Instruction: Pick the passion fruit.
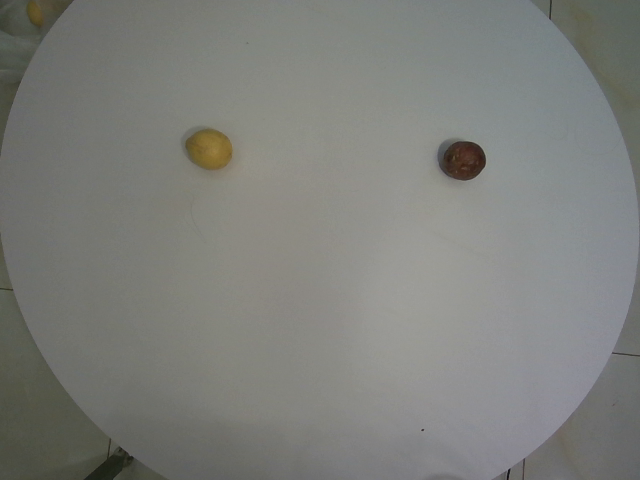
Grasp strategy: vertical